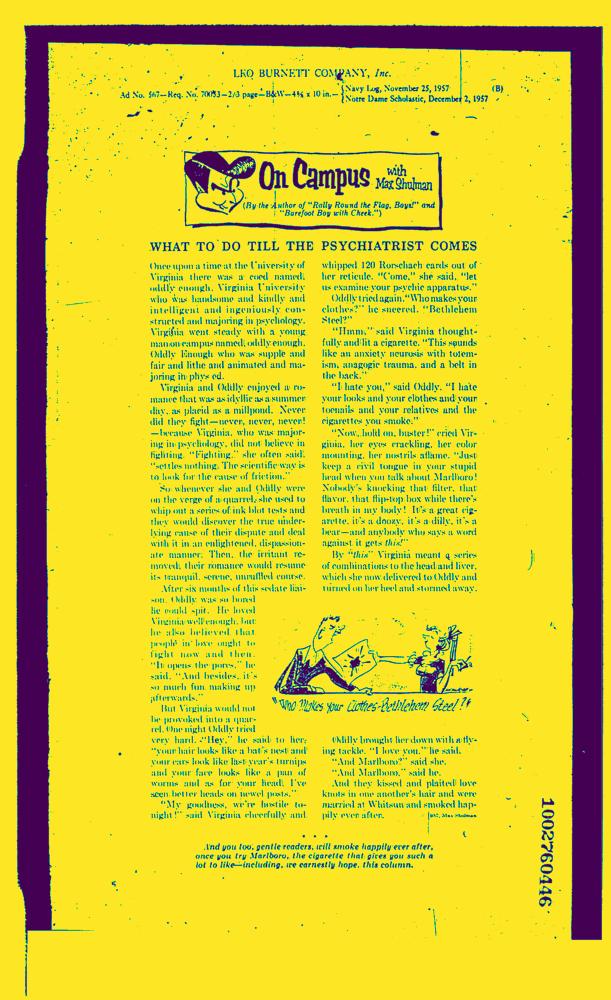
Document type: News-Article